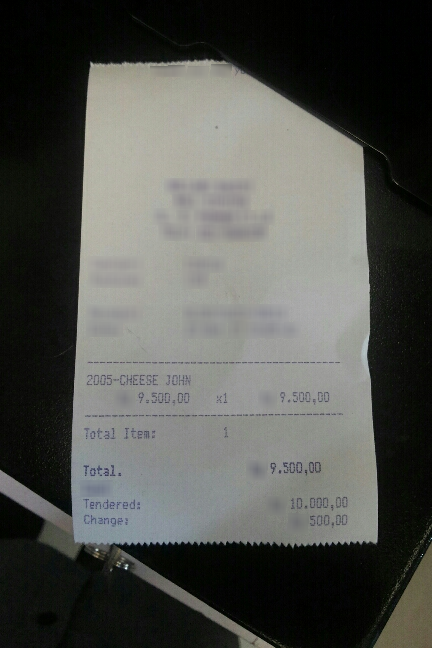
Receipt information:
total: 9.500.00
line_items: item_name: CHEESE JOHN
item_value: 9.500,00
item_quantity: 1